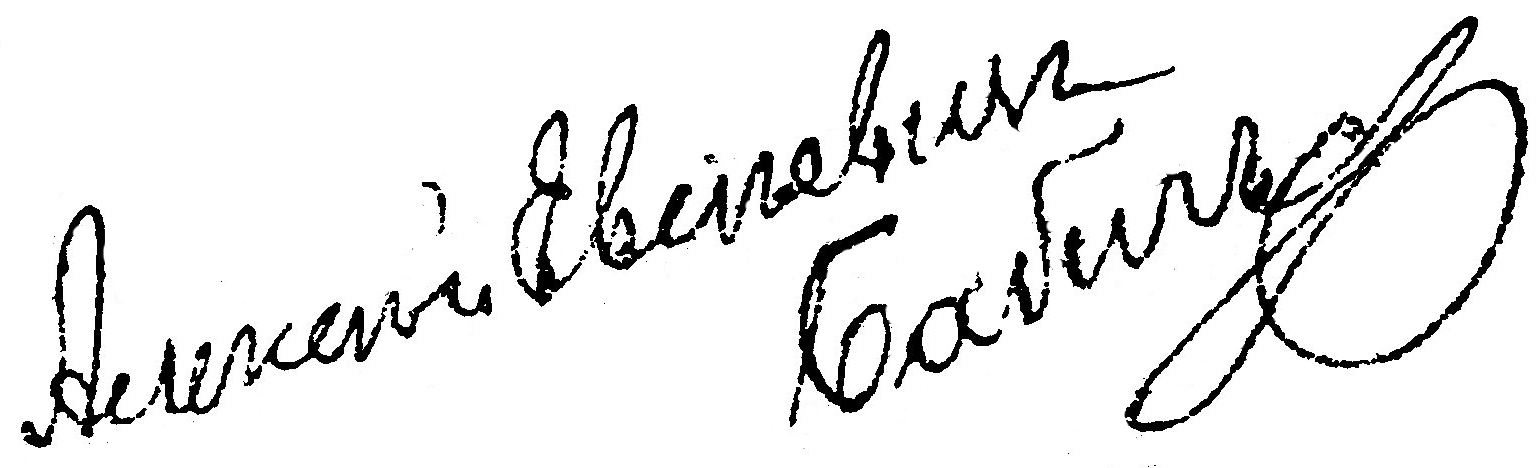
Signature of: q4074390